Question: What do the imaging results show?
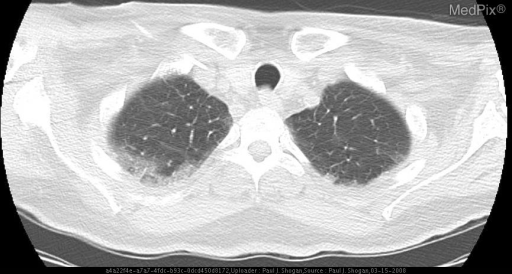
Answer: The imaging shows Admission radiography:  PA chest radiograph reveals a right subclavian central venous catheter with hypoinflated lung volumes and increased bibasilar ground glass opacities.

Contrast enhanced CT on admission:  Diffuse multilobar ground-glass opacities with sharp transitions between normal and abnormal lung, with interstitial thickening in a predominately lower-lobe distribution.

Hospital Day 2:  AP chest radiograph demonstrates a stable right subclavian venous catheter, with bibasilar reticulonodular ground glass opacities.

Hospital Day 6: AP chest radiograph from hospital day 6, reveals that the patient has been intubated, and has developed a spontaneous pneumomediastinum with extensive subcutaneous emphysema surrounding the neck.  There is no pneumothorax.  There are continued bibasilar reticulonodular ground glass opacities.

AP chest radiograph from hospital day 6, obtained later in the day secondary to new respiratory distress, reveals that the patient has developed a significant left sided pneumothorax, with persistent pneumomediastinum, bibasilar ground-glass reticulonodular opacities, and subcutaneous emphysema surrounding the base of the neck.  The patient’s support devices are stable when compared to the prior studies.

On hospital day 10 the patient experienced worsening respiratory distress, and an unenhanced CT of the chest was performed.

An axial image at the level of the aortic arch demonstrates continued pneumomediastinum, and a left-sided pneumothorax.  There is a small right-sided pleural effusion, with persistent ground-glass opacities.

An axial image at the level of the hila demonstrates continued pneumomediastinum, and a left-sided pneumothorax.  There are persistent ground-glass opacities with focal areas of consolidation.

An axial image at the level of the right hemidiaphragm demonstrates continued pneumomediastinum, and a left-sided pneumothorax.  There are persistent ground-glass opacities with focal areas of consolidation, and a small right-sided pleural effusion. Unenhanced CT of the chest on admission demonstrates diffuse multilobar ground-glass opacities with sharp transitions between normal and abnormal lung, with interstitial thickening in a predominately lower-lobe distribution..